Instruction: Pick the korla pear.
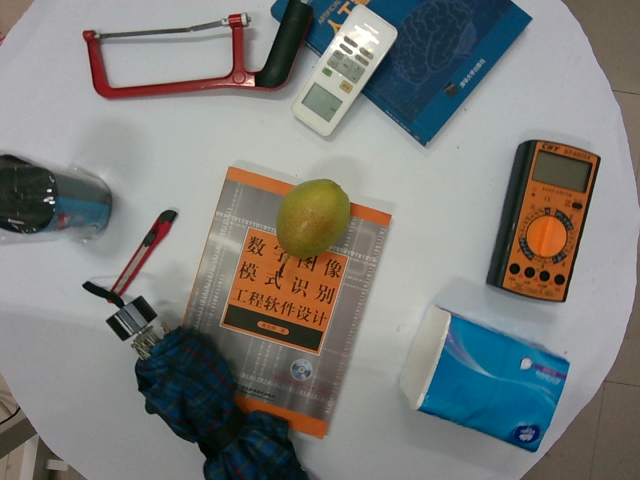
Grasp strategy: vertical